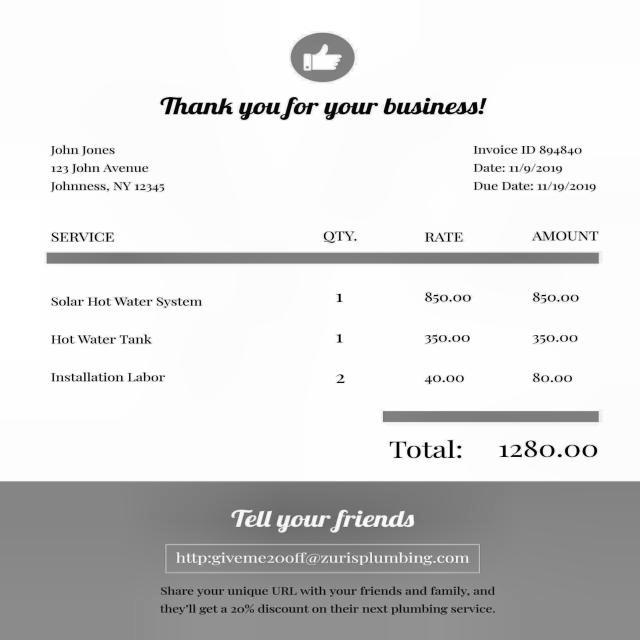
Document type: Invoice